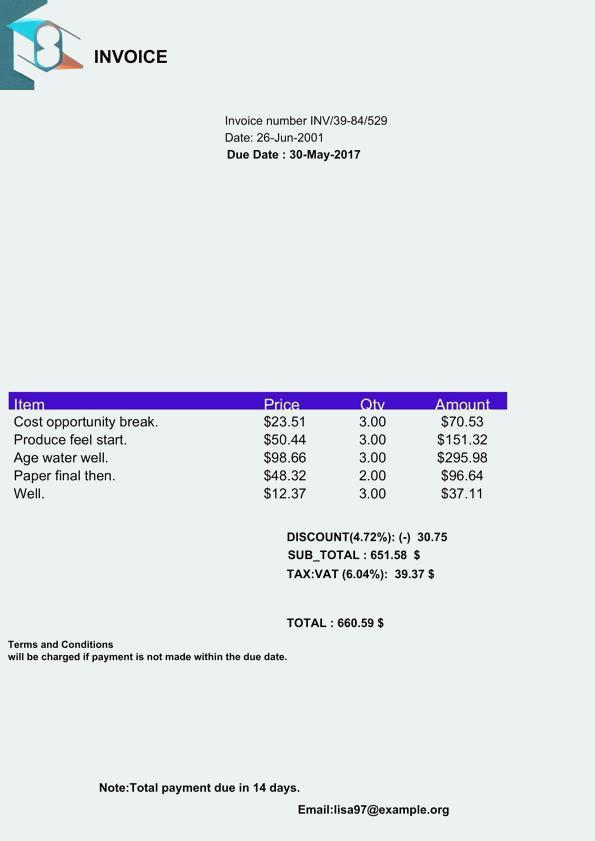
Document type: Invoice